Question: What type of tax is indicated in the document, personal property or real estate?
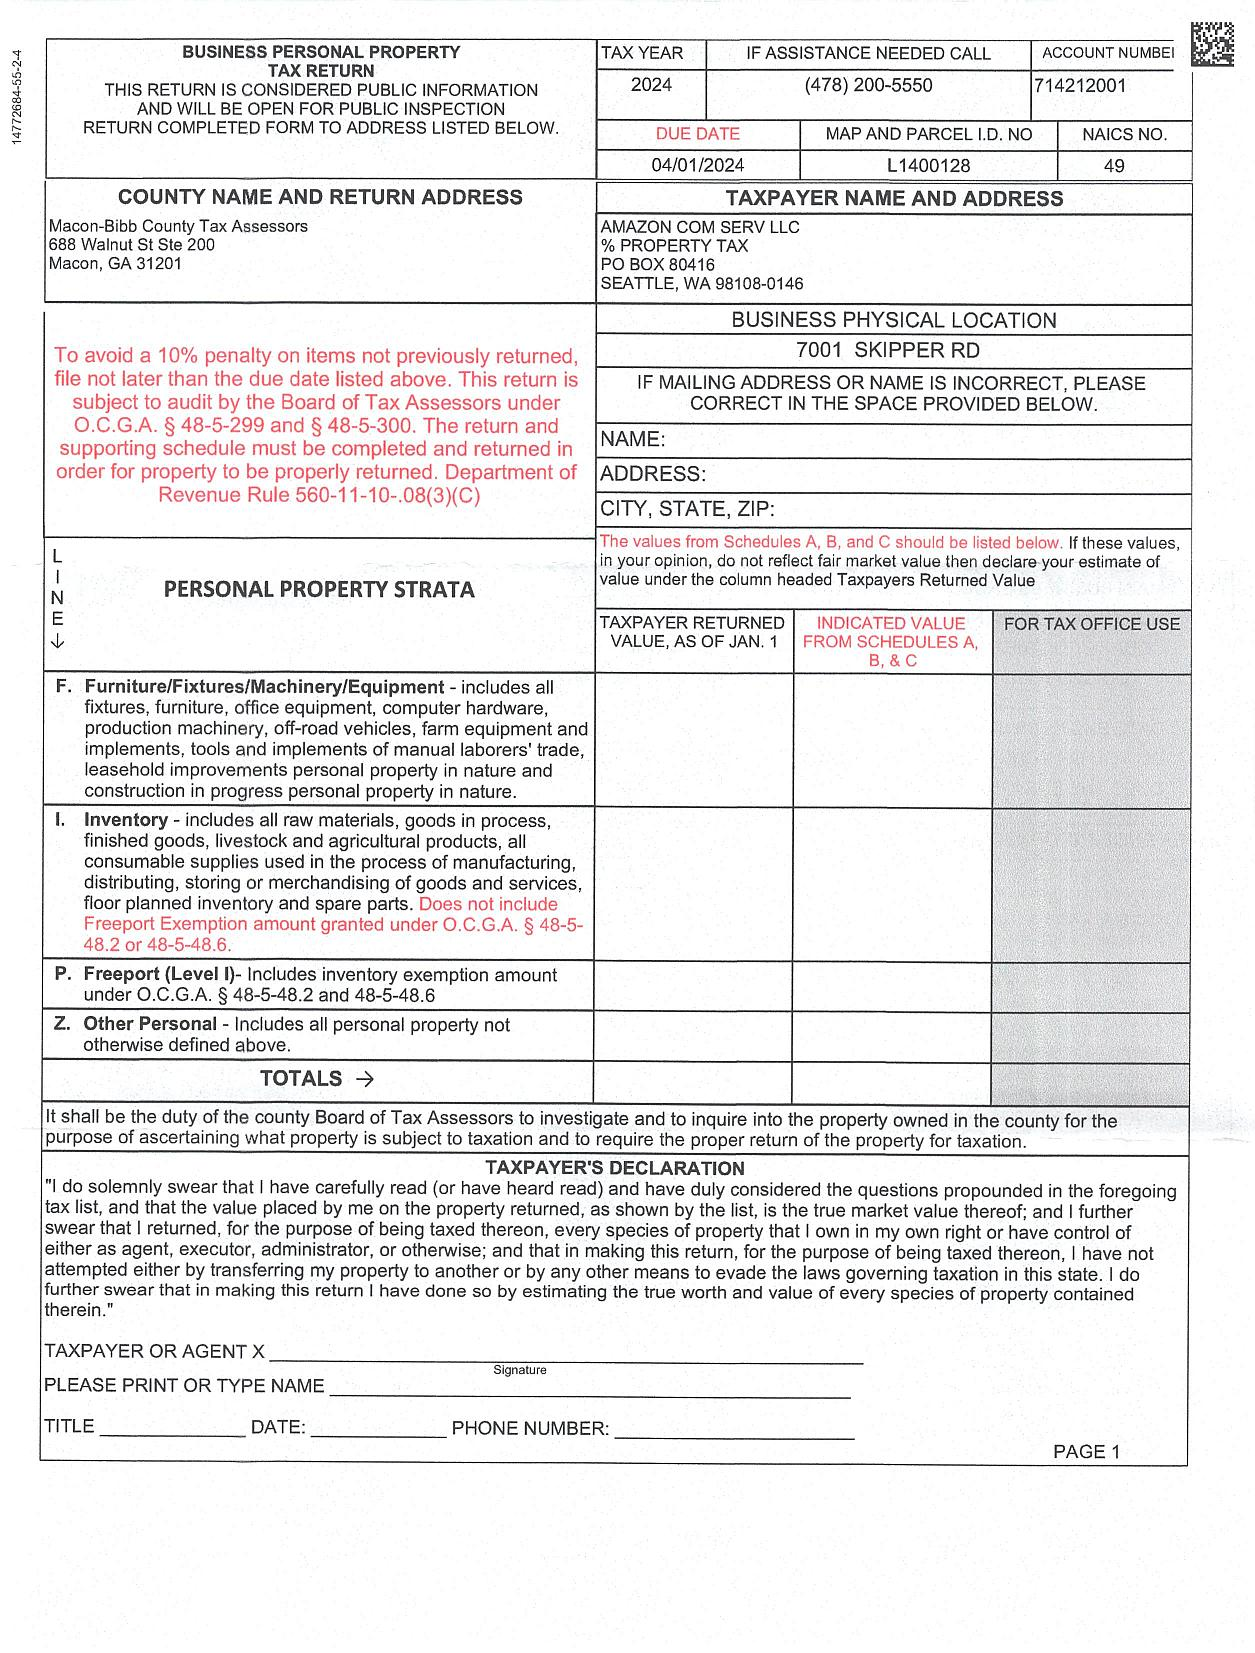
Answer: "BUSINESS PERSONAL PROPERTY TAX RETURN"